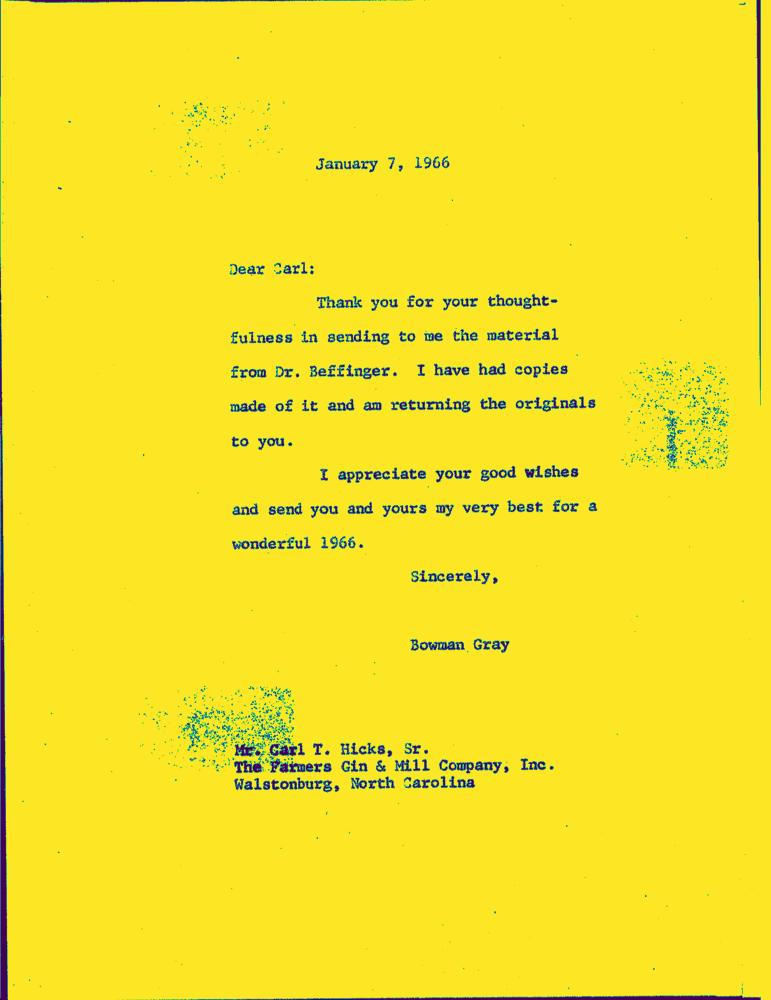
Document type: Letter-Doc